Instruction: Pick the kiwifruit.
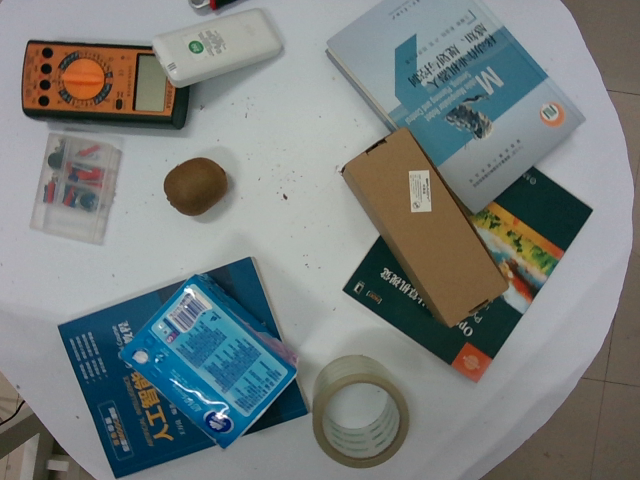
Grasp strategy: vertical